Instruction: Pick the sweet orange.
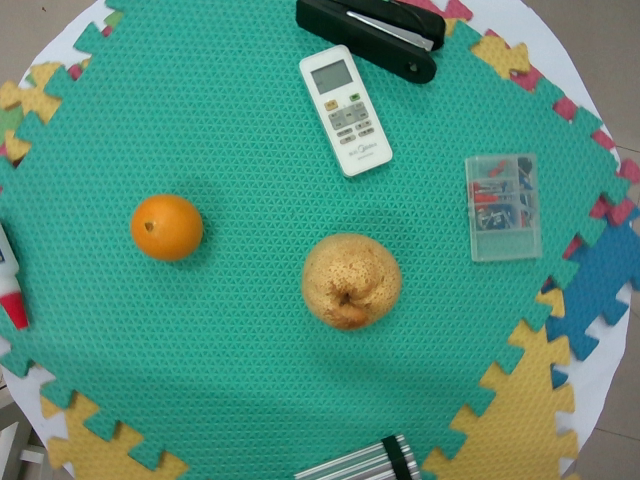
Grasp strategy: vertical